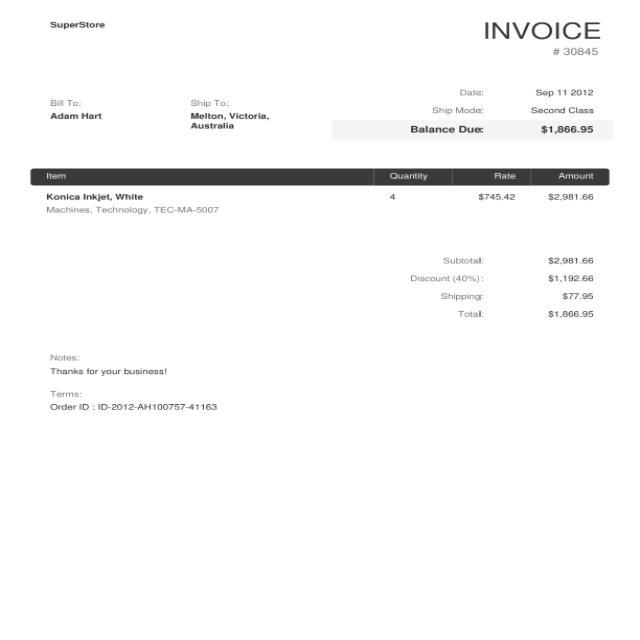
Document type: Invoice